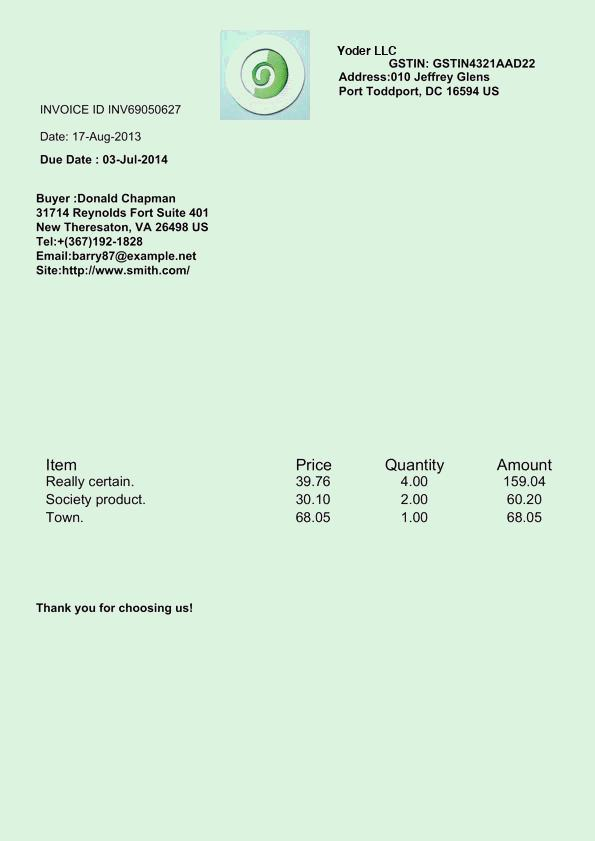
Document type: Invoice